Question: What is the appraised value of the property as recorded in the document?
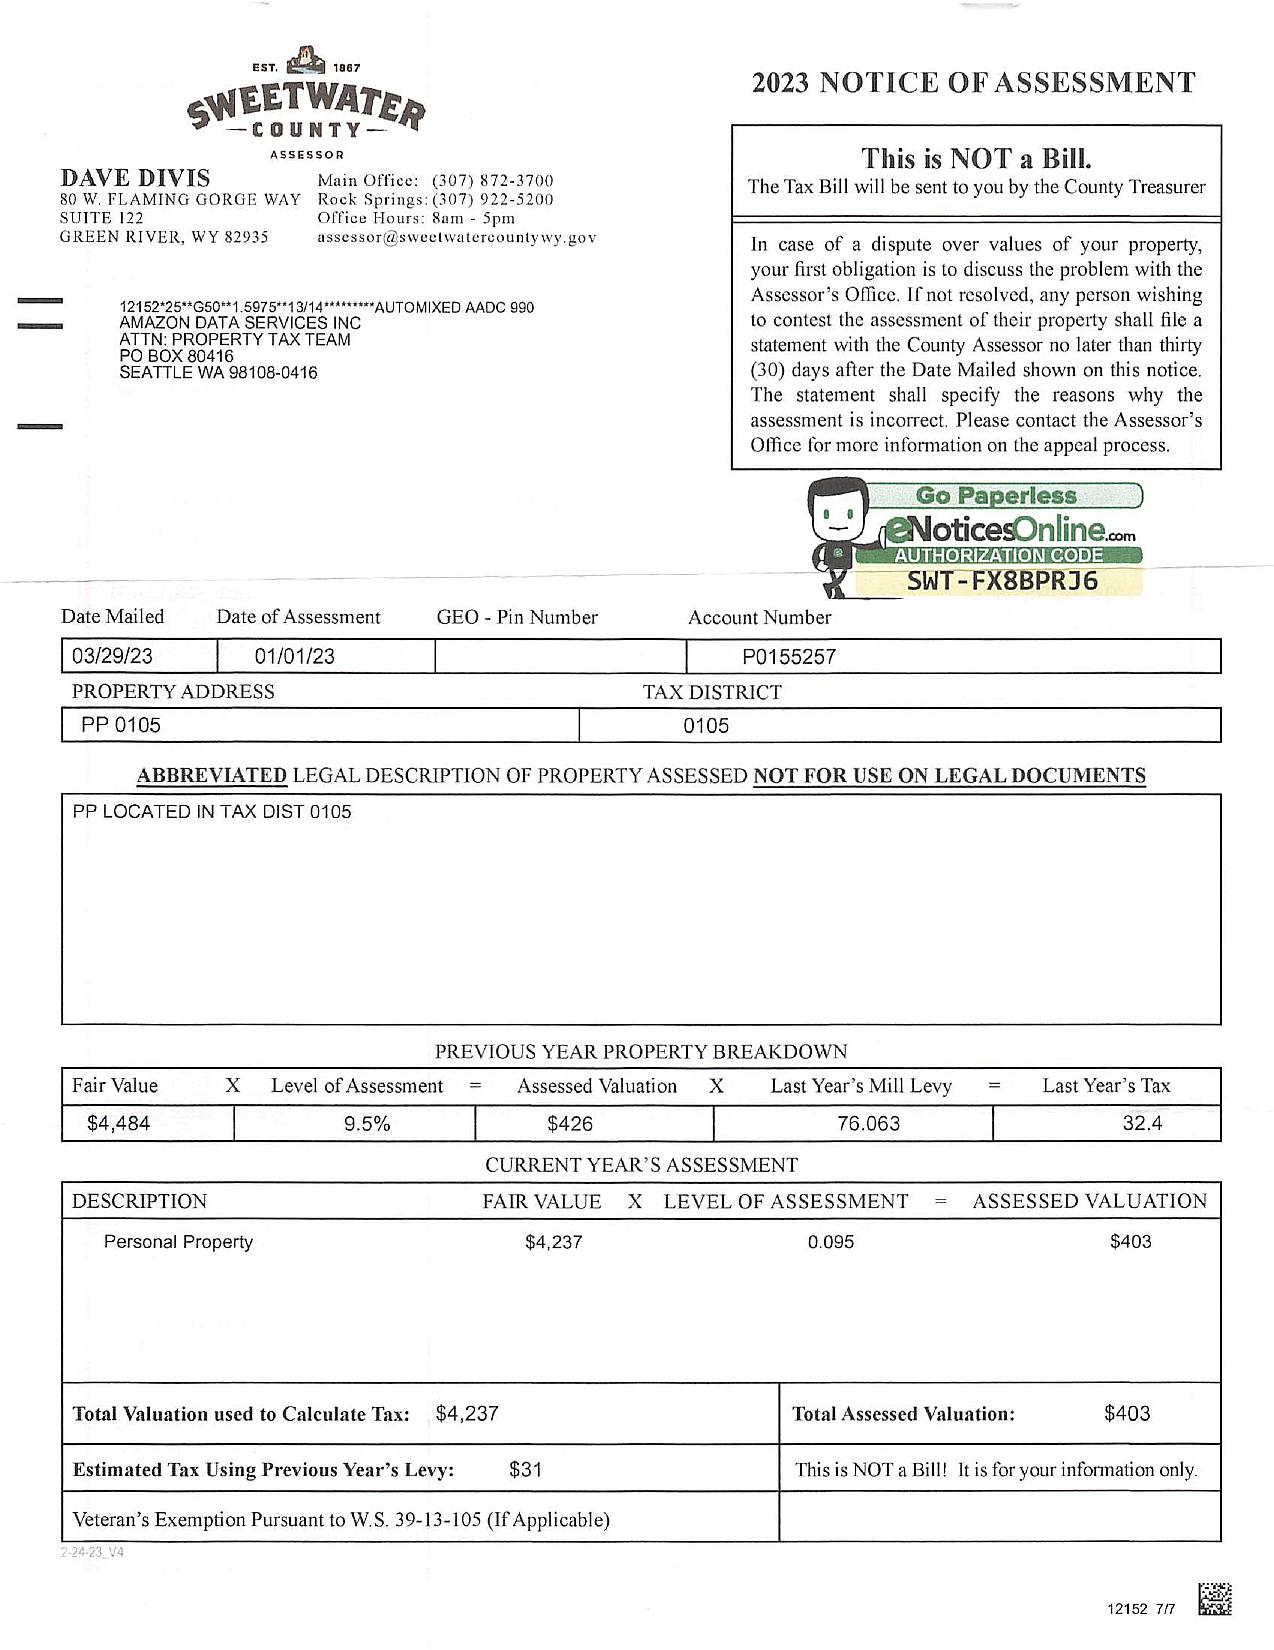
Answer: "$4,237 "